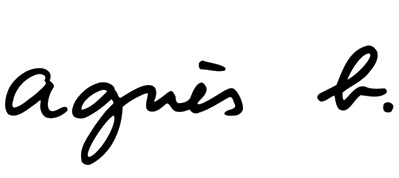
Signature of: agnès troublé